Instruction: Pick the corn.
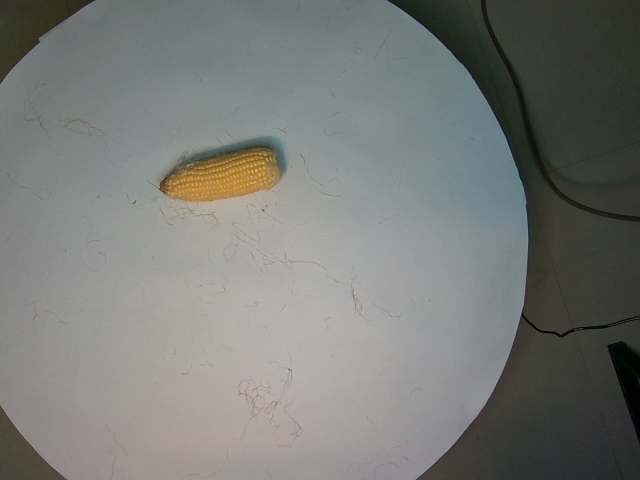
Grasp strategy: vertical